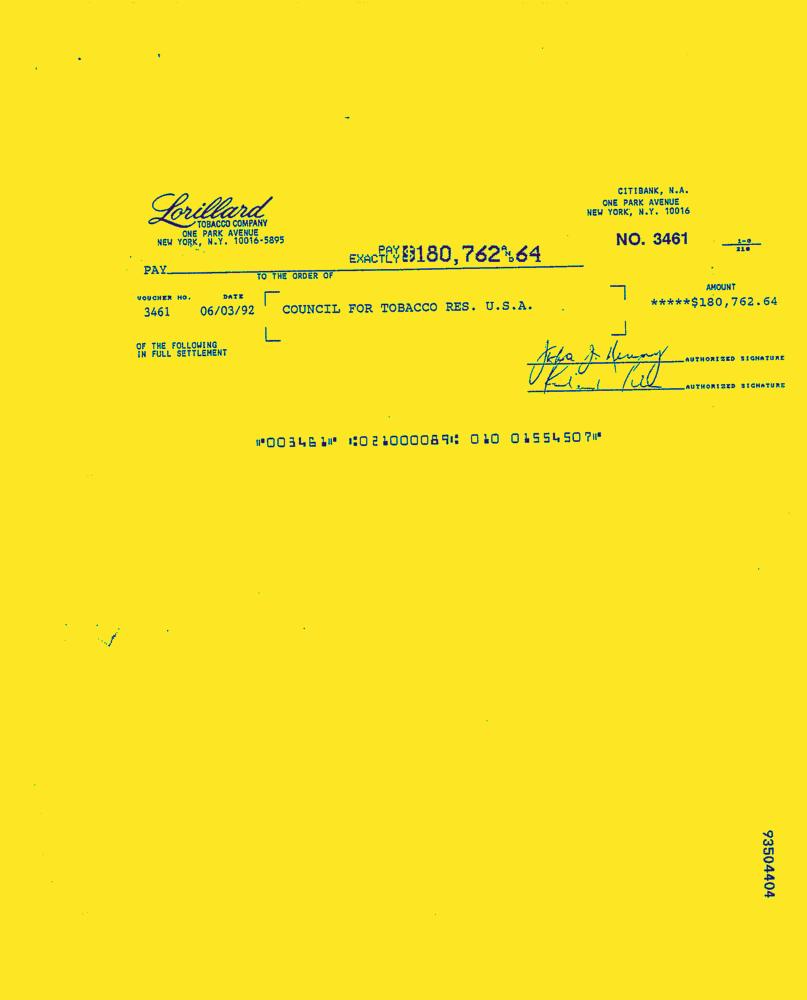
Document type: Invoice-Doc